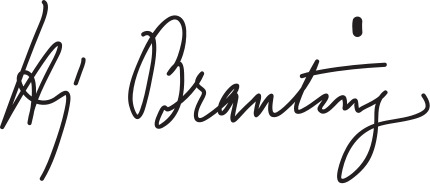
Signature of: hjalmar branting